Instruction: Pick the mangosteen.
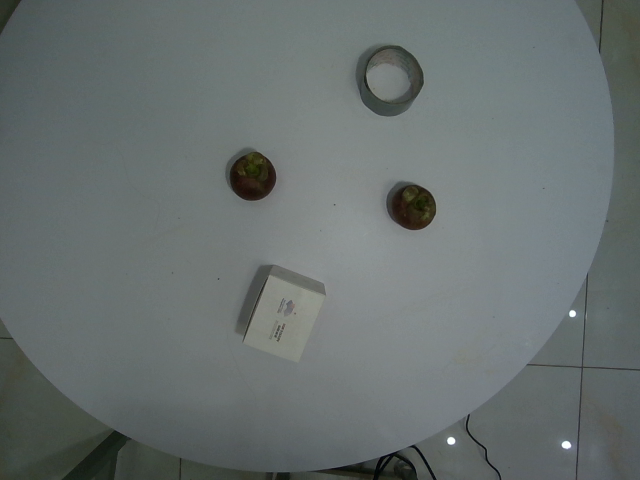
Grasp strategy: vertical